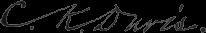
Signature of: cushman kellogg davis